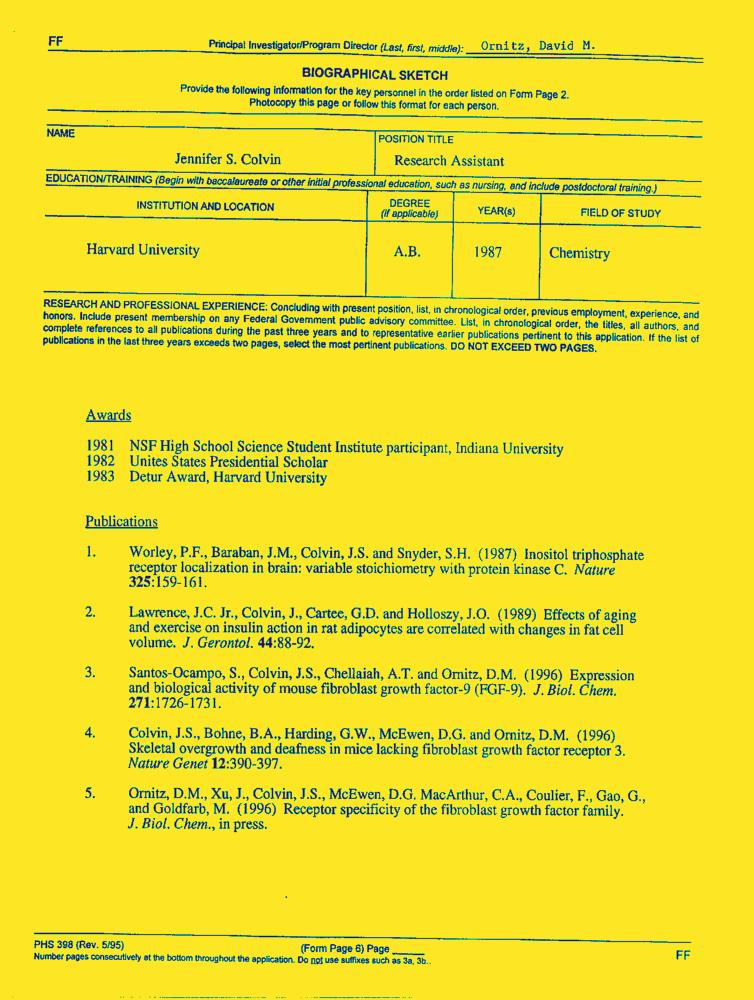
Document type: Resume-Doc